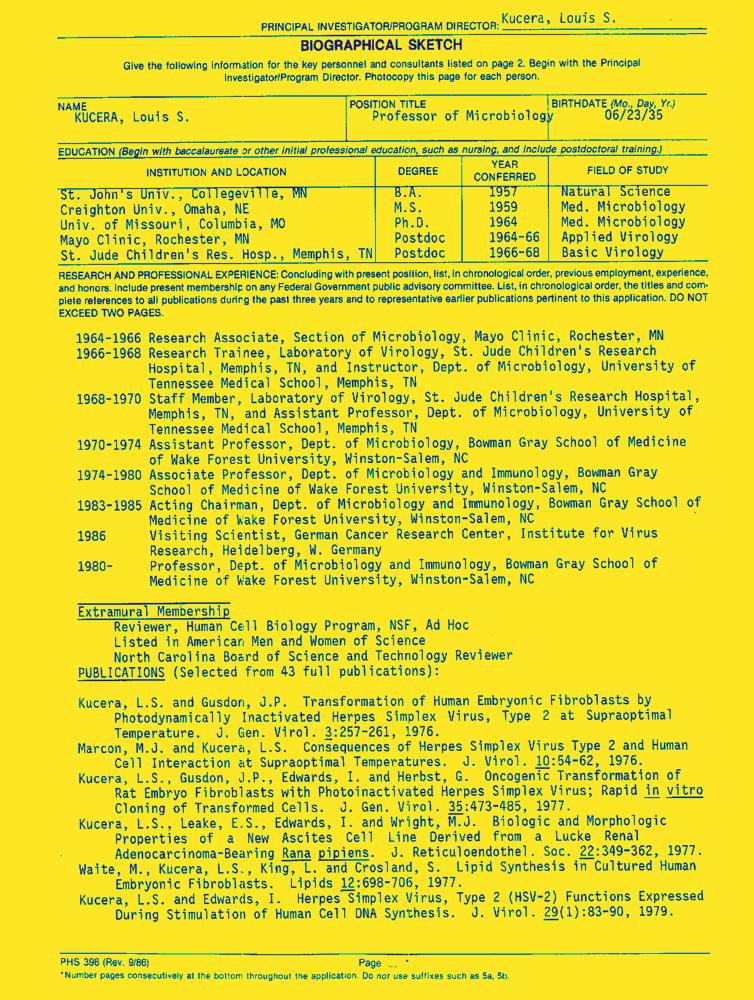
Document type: Resume-Doc